Question: What is the suspected problem?
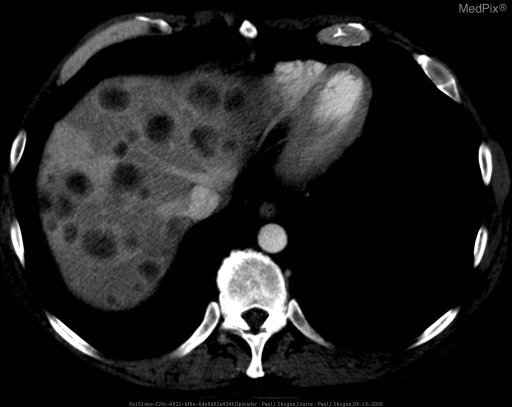
Answer: The findings suggest Contrast enhanced images through the liver, obtained during the hepatic arterial phase and viewed with liver windows, shows multiple nodular hypodensities throughout the liver parenchyma, with surrounding peripheral rim enhancement and associated wedge-shaped high-attenuation areas.

Contrast enhanced image through the pancreas shows a hypodense mass in the body. Note the attenuation difference between the tumor and the avidly enhancing normal pancreas.. Contrast enhanced images through the liver, obtained during the hepatic arterial phase and viewed with liver windows, shows multiple nodular hypodensities throughout the liver parenchyma, with surrounding peripheral rim enhancement and associated wedge-shaped high-attenuation areas.. The patient might have a history of 52 yo male with RUQ pain and abnormal liver associated enzymes..